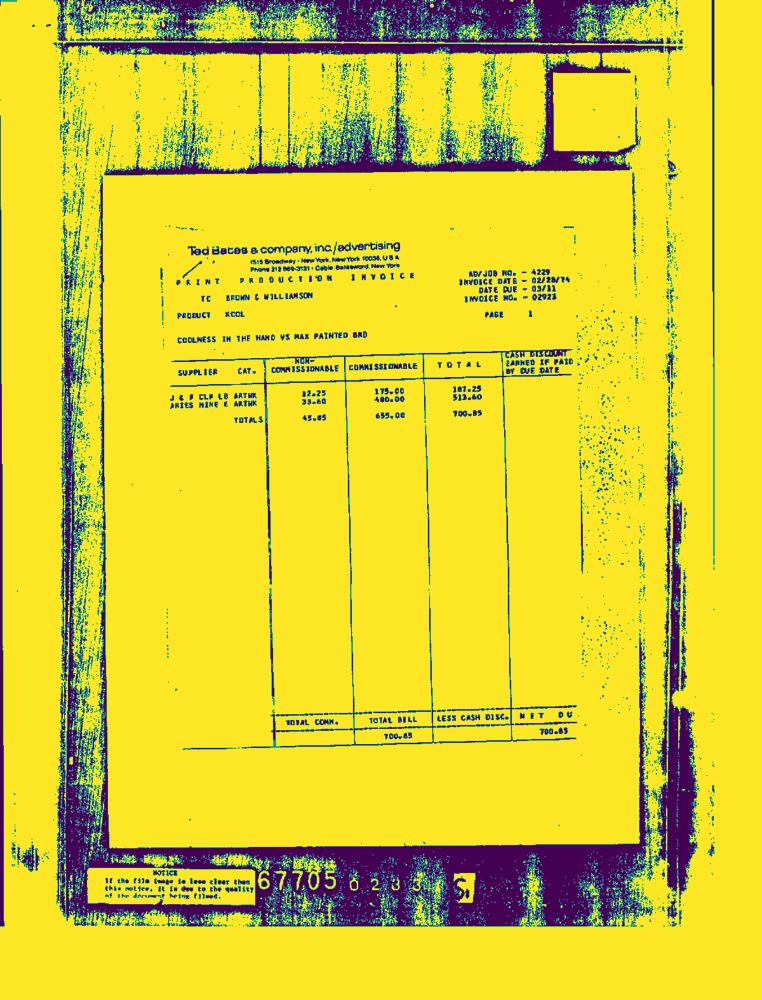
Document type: Invoice-Doc